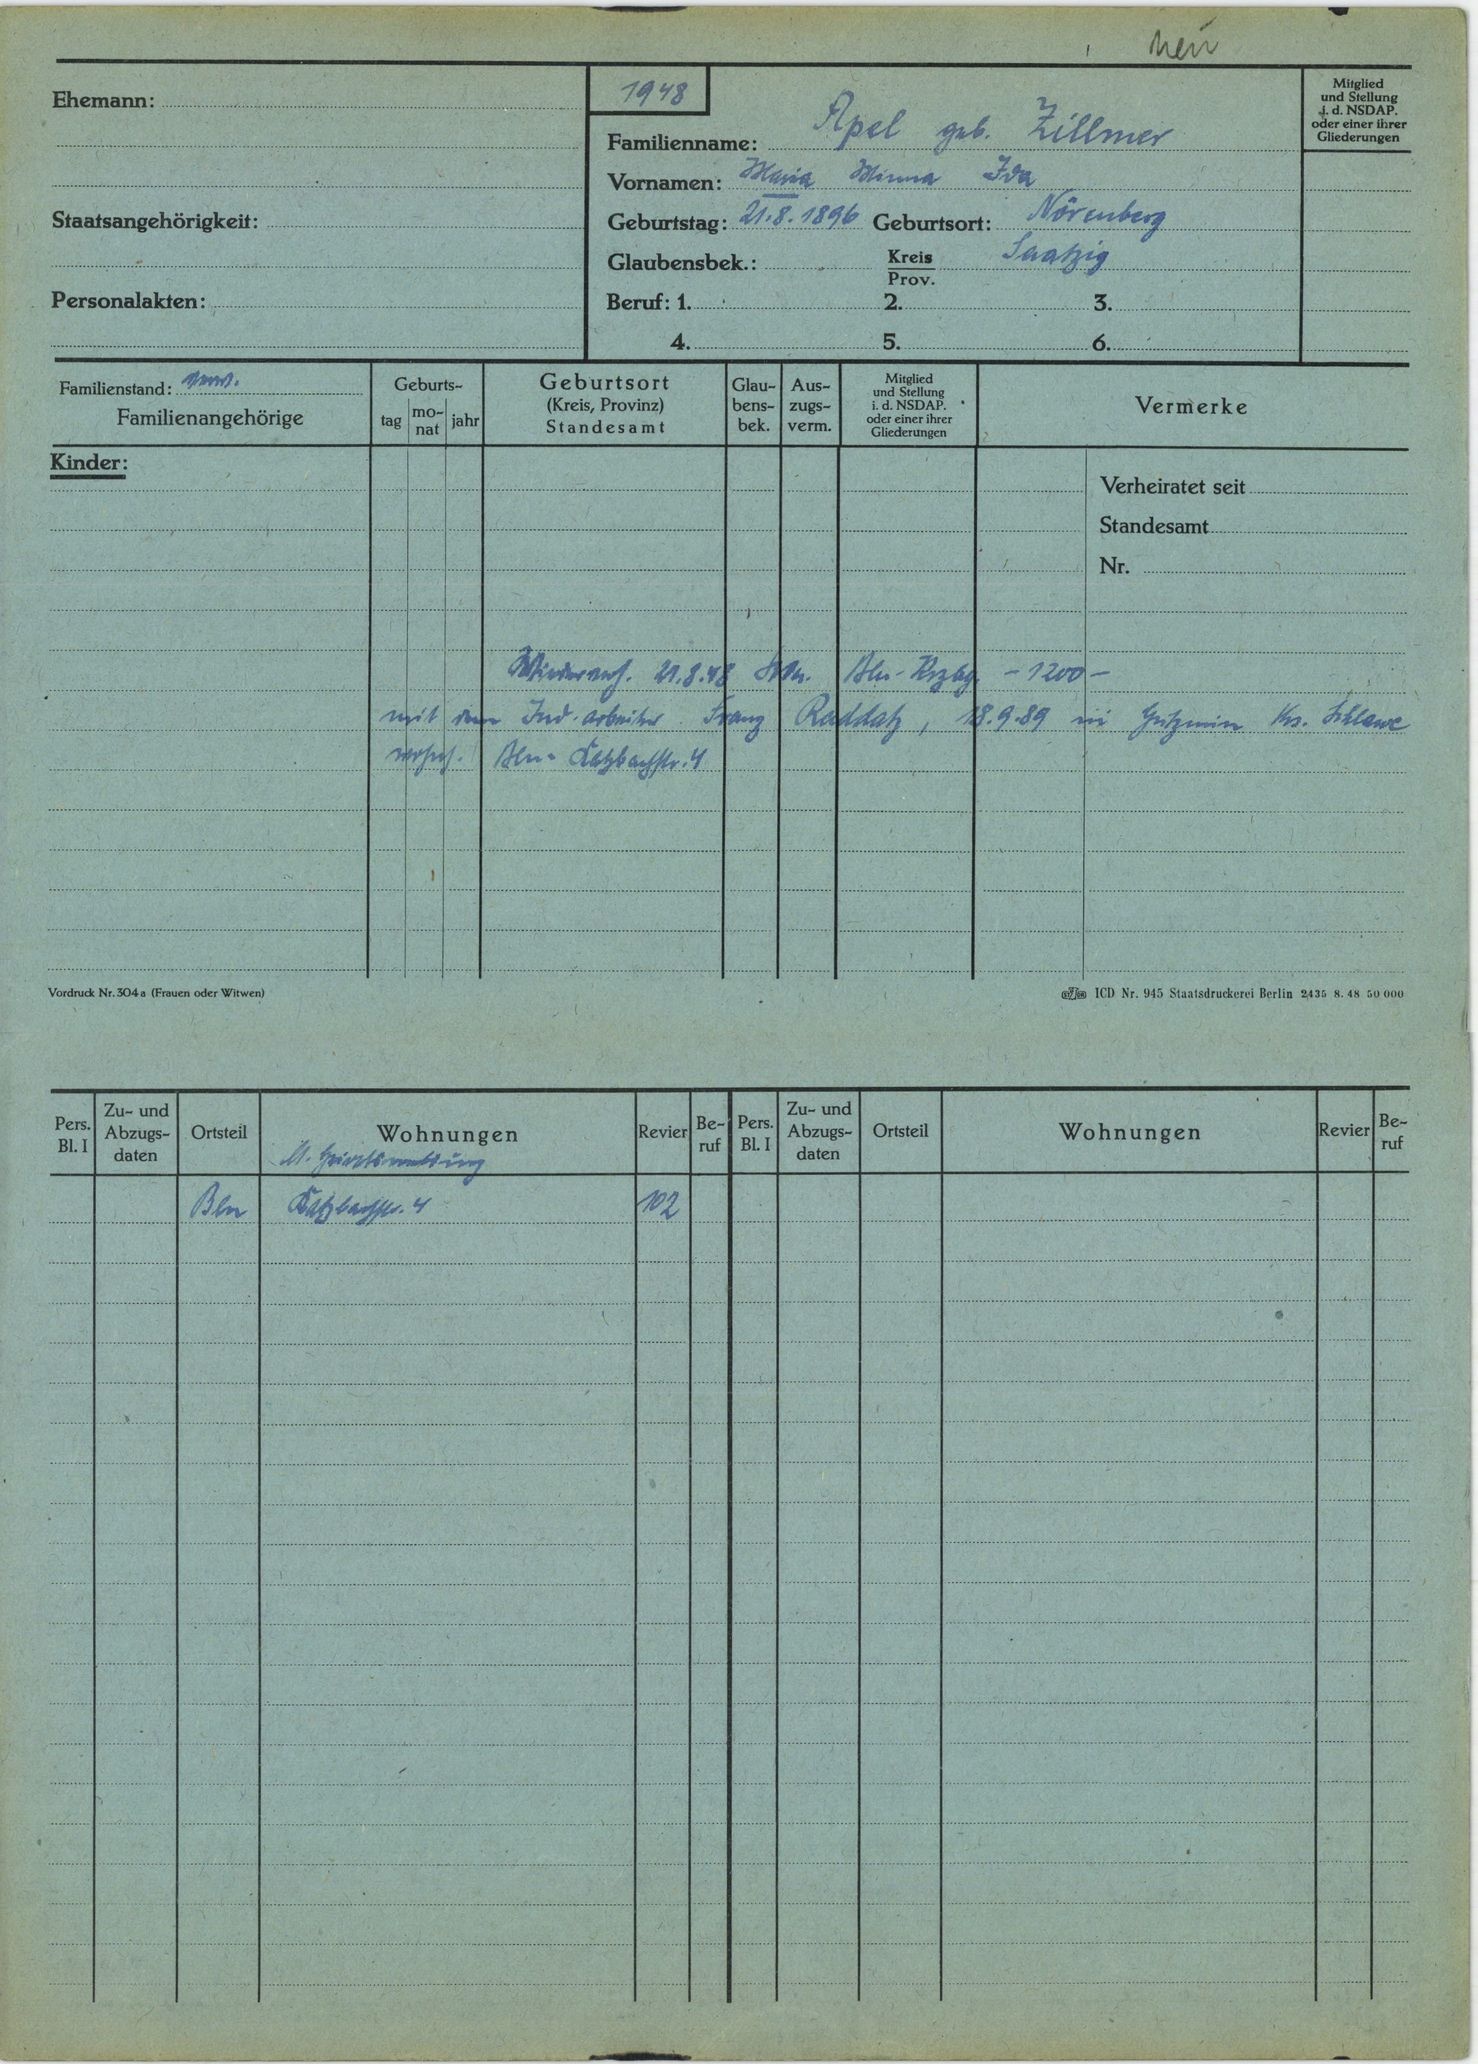
Apel geb. Zillmer